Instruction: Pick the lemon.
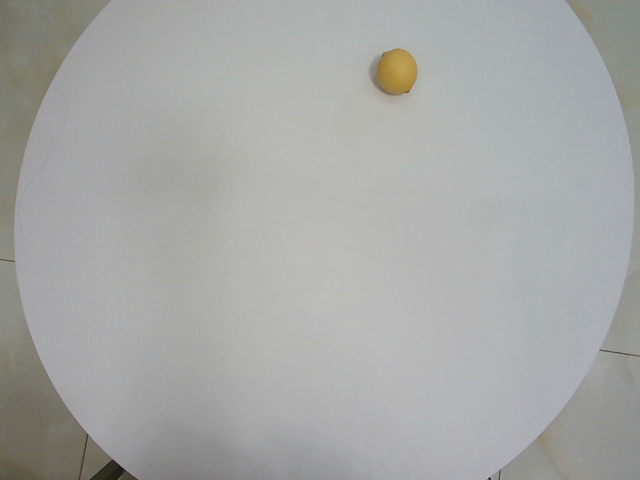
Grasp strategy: vertical